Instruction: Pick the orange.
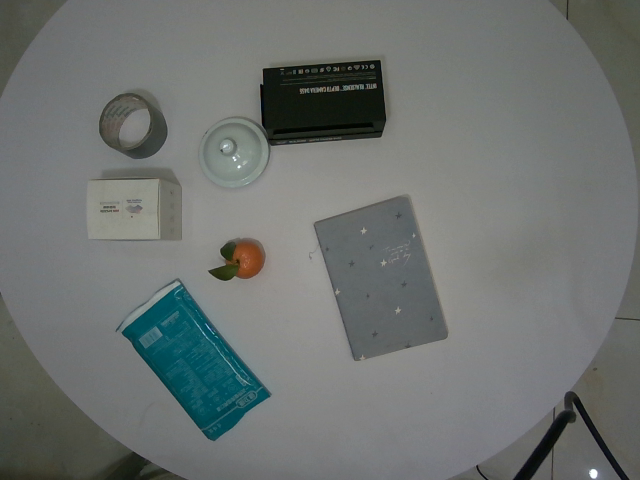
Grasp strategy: vertical